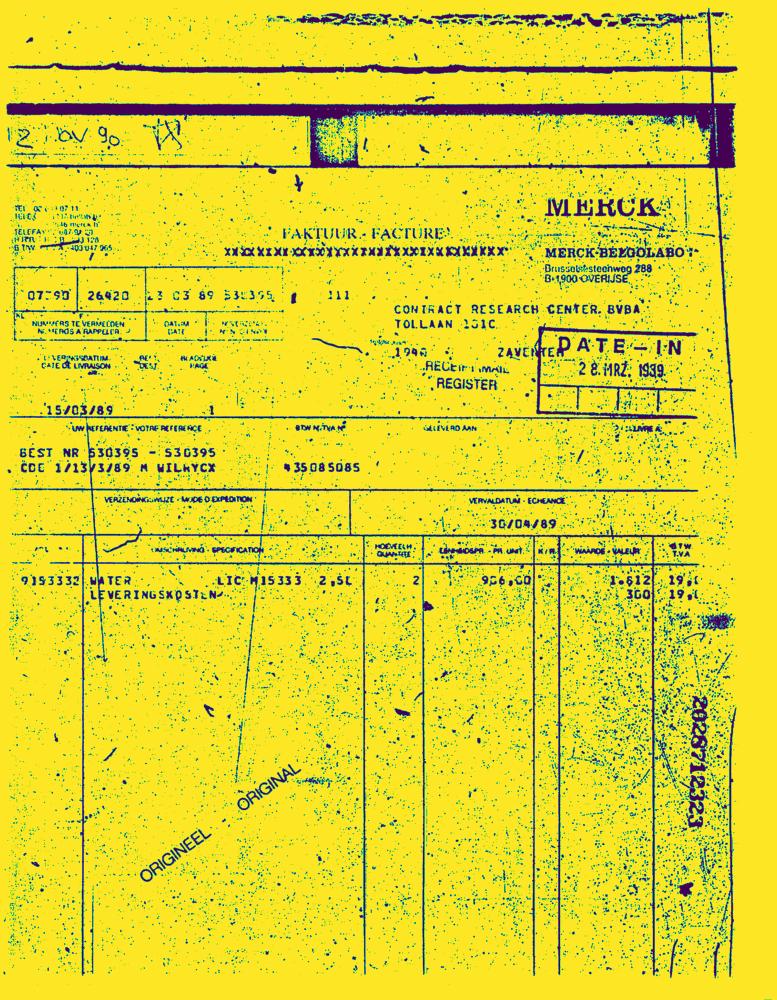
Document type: Invoice-Doc